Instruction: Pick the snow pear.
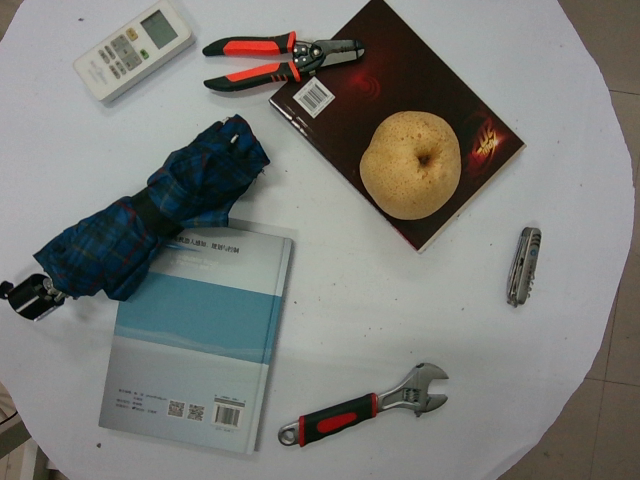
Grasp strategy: vertical